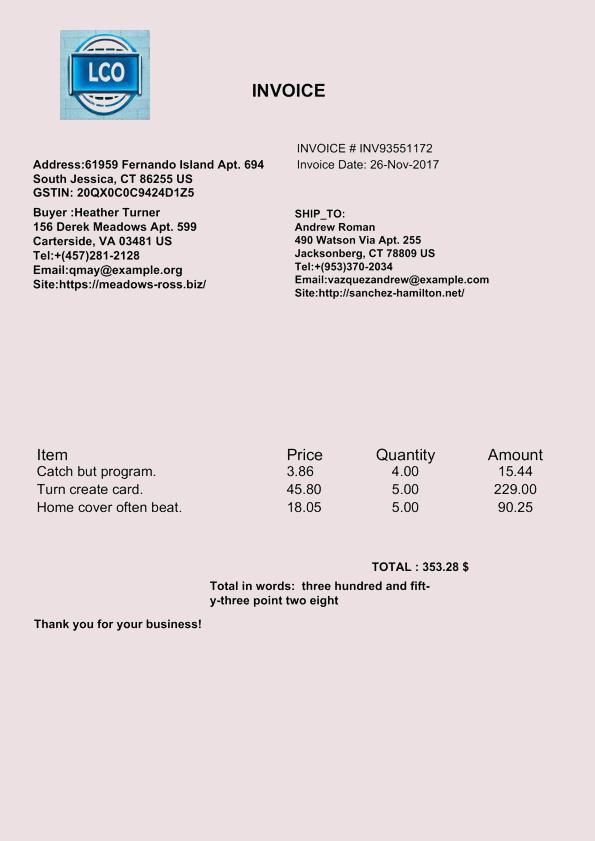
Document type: Invoice